Question: What type of tax is indicated in the document, personal property or real estate?
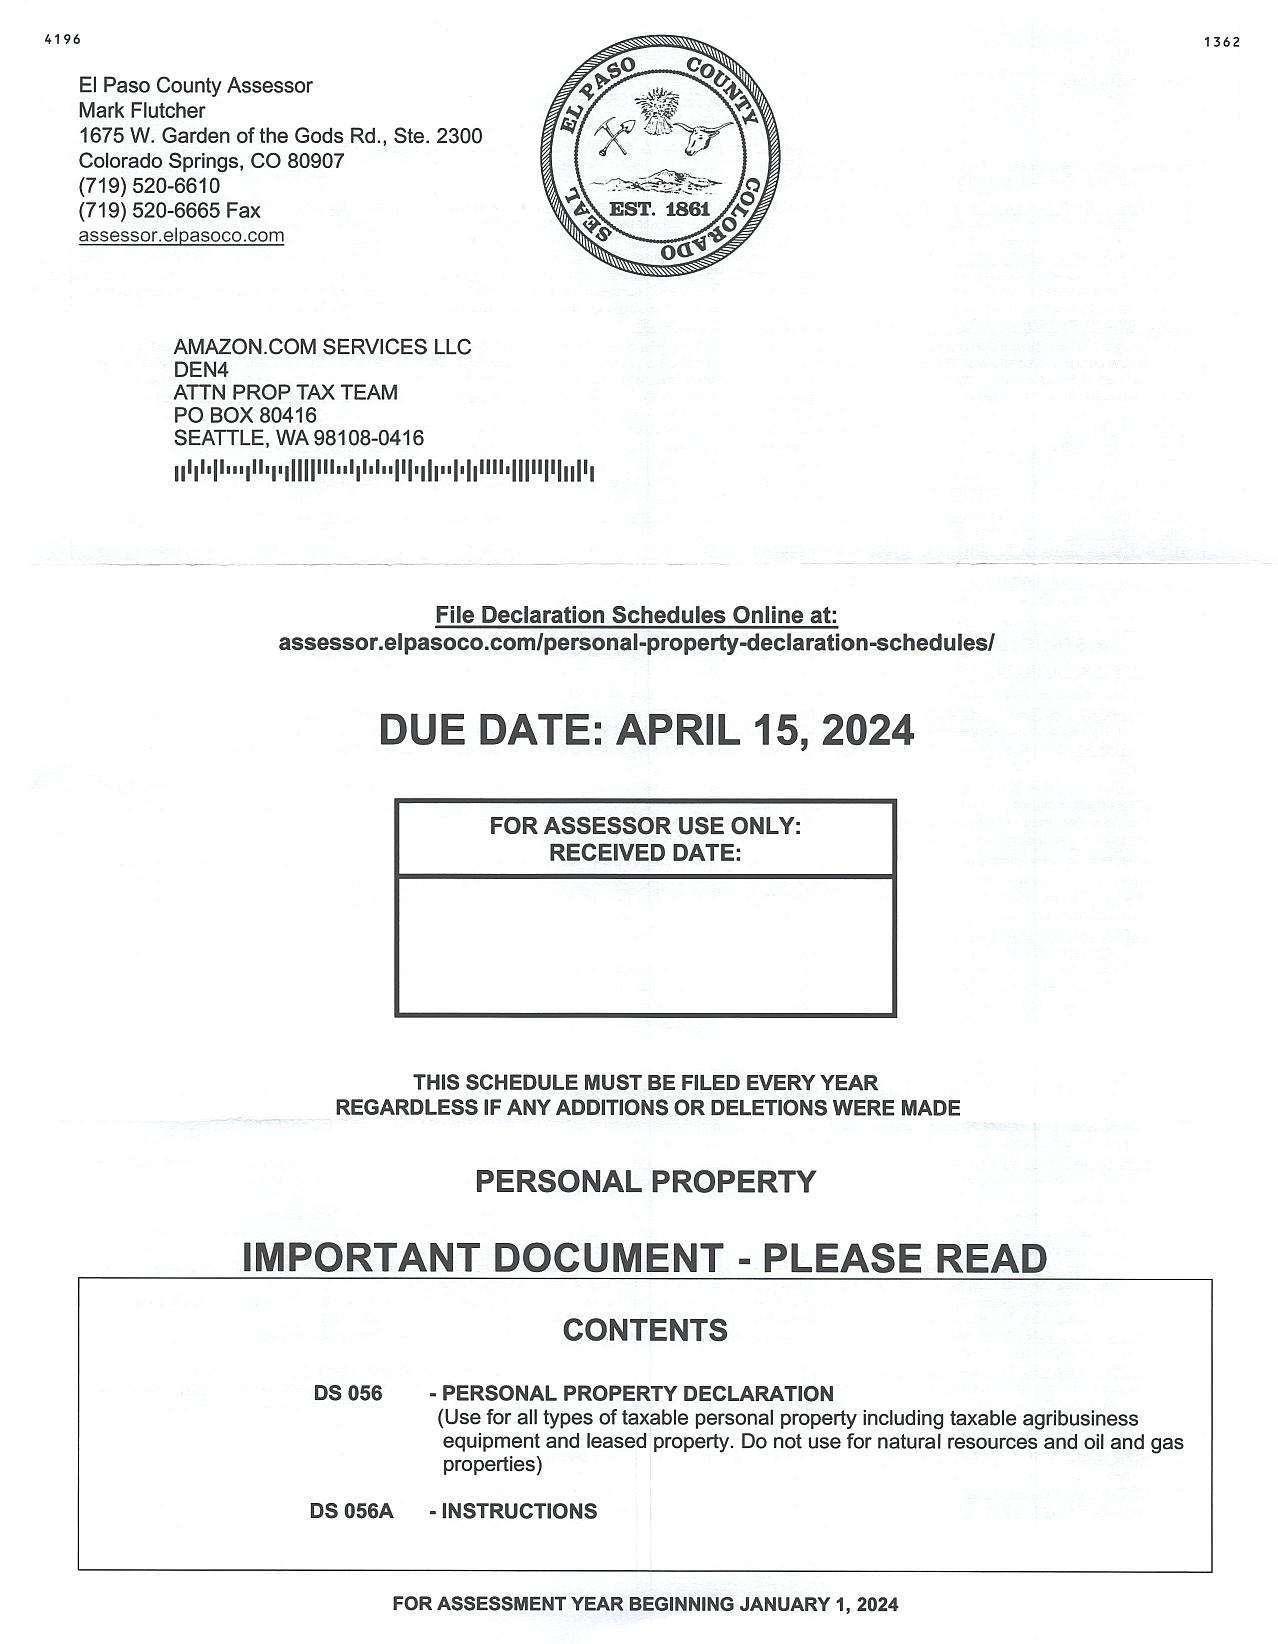
Answer: "PERSONAL PROPERTY"